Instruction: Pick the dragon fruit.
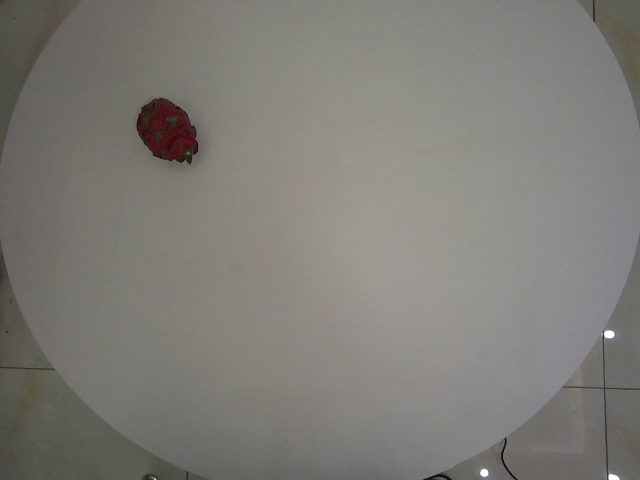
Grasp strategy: vertical